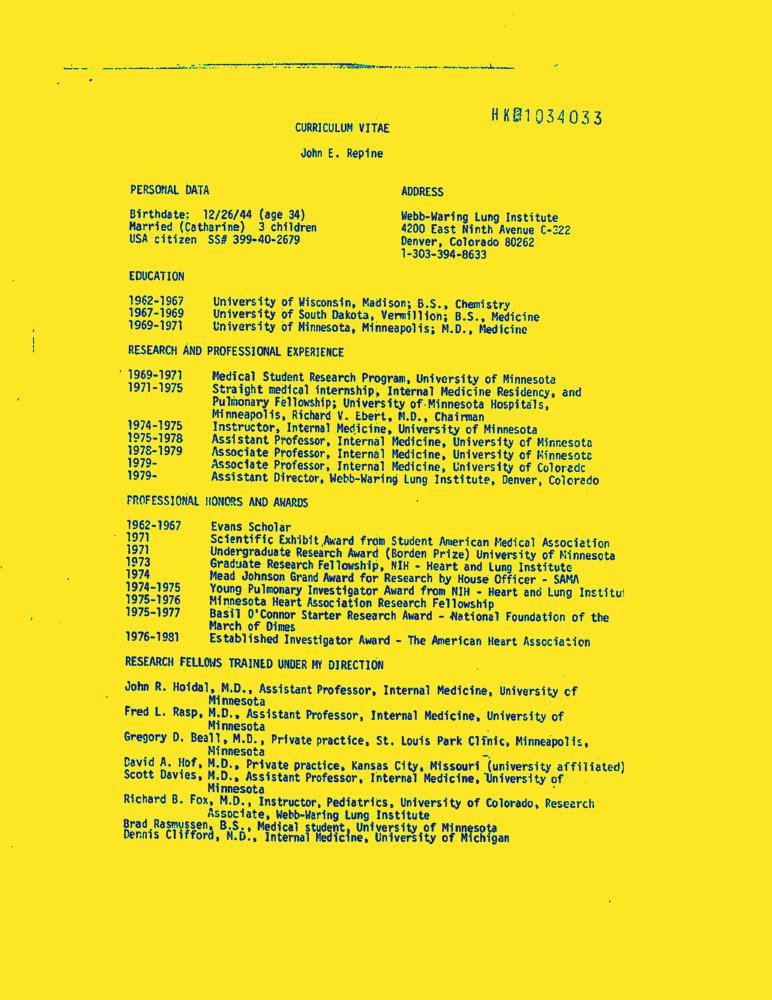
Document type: Resume-Doc